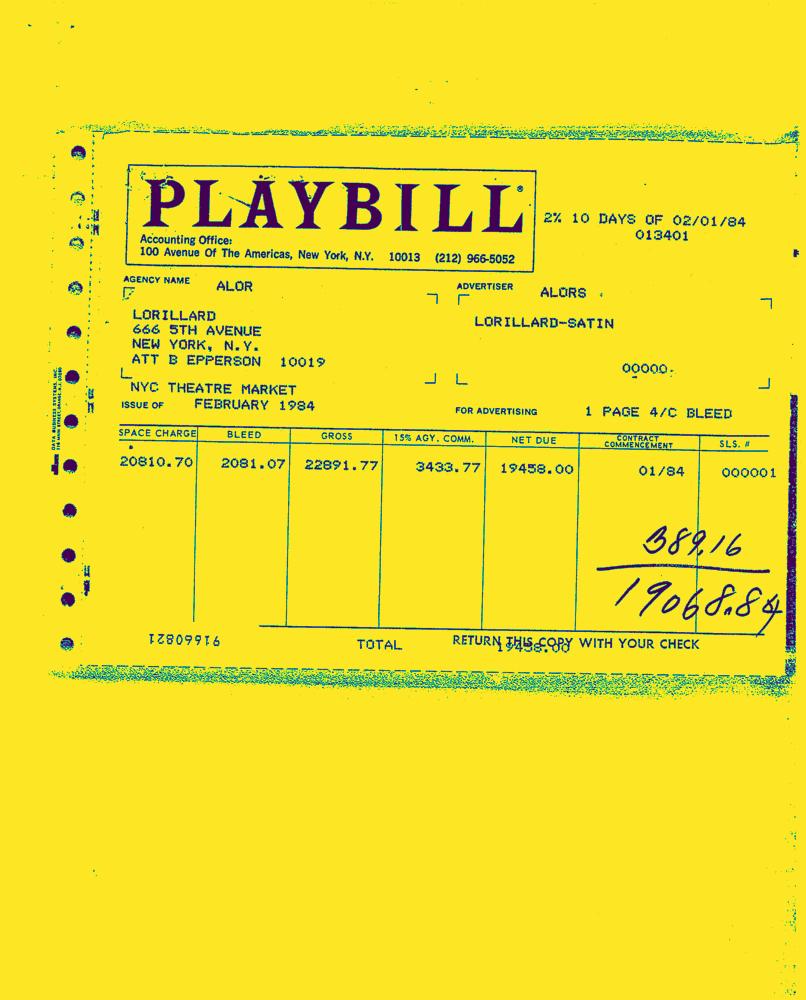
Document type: Invoice-Doc